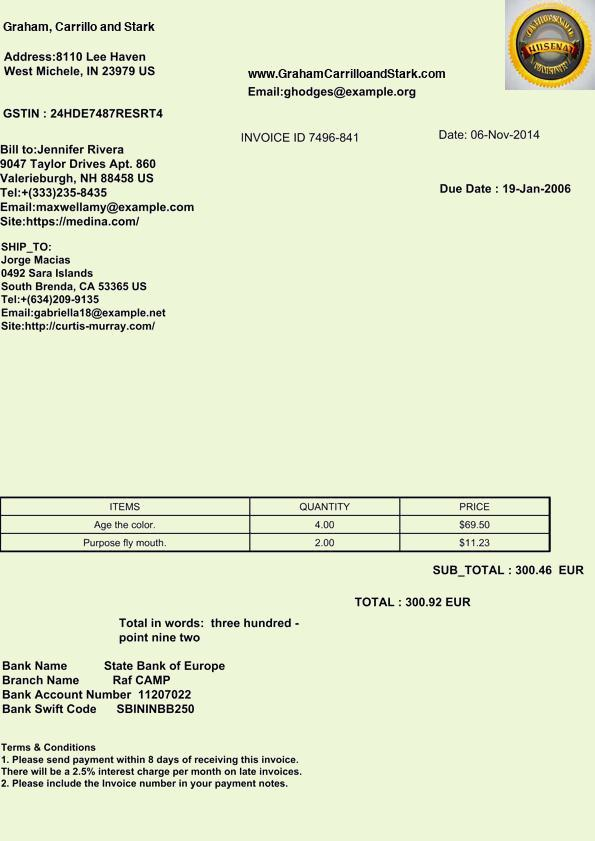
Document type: Invoice